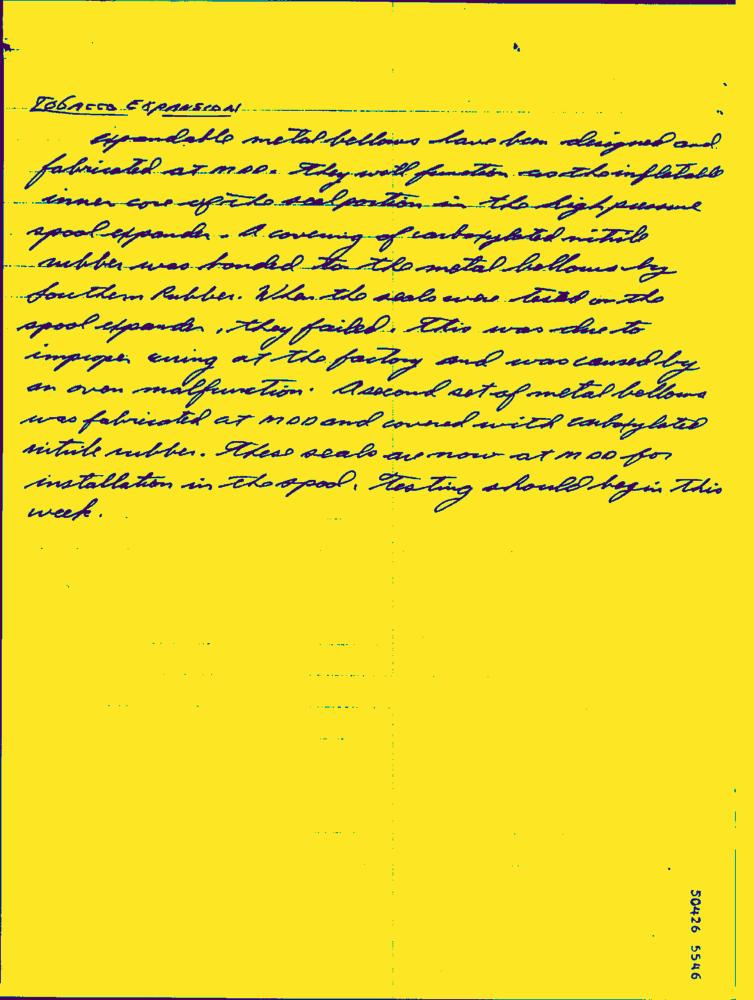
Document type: Hand-Written